Question: How is the history relevant to the case?
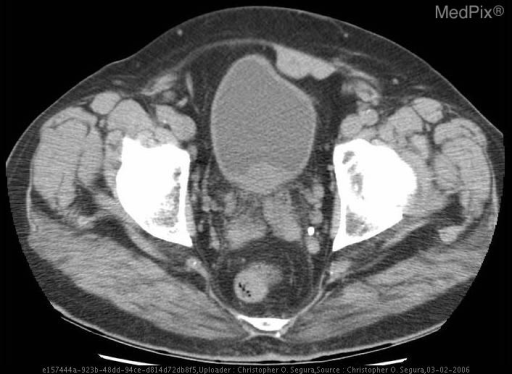
Answer: The patient's history of 82 yo man with 2-month history of painless gross hematuria is key in understanding the case.